Can you pull out the amount in words, numerical amount, payee's name, date of the cheque, and the bank's name from the image?
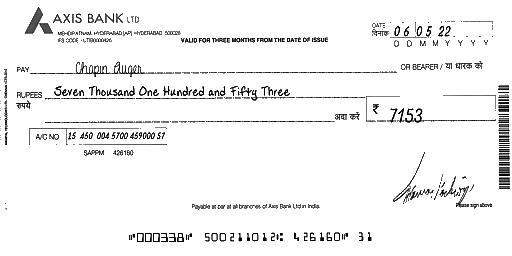
amt_in_words: Seven Thousand One Hundred and Fifty Three
amt_in_figures: 7153
payee_name: Chapin Auger
bank_name: AXIS BANK
cheque_date: 06/05/22